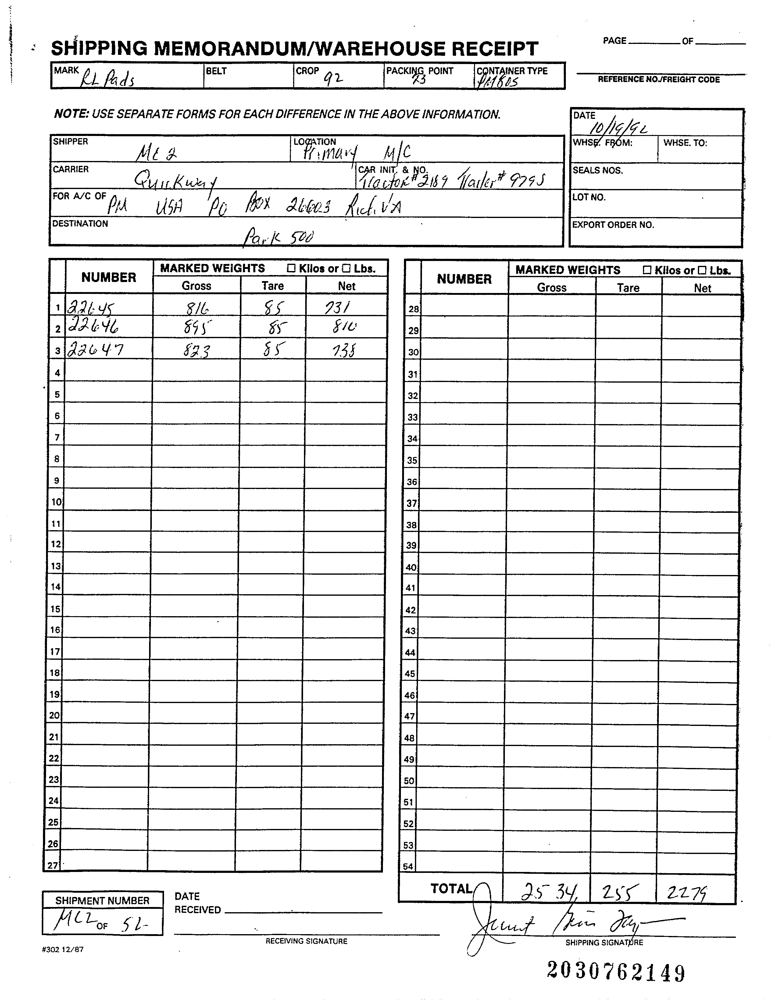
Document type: Invoice